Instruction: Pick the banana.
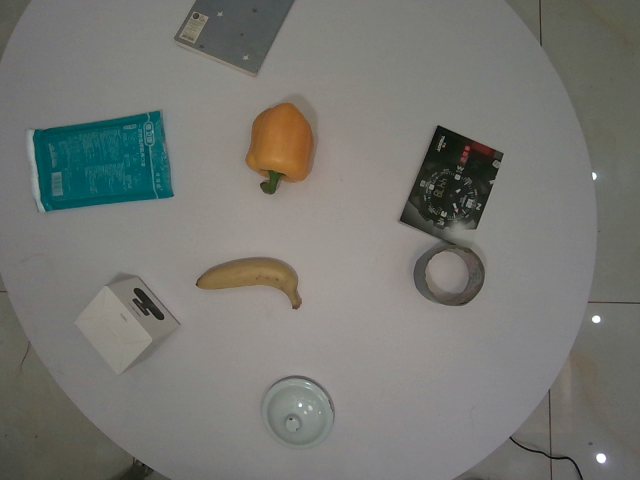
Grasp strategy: vertical